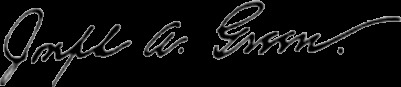
Signature of: joseph a green